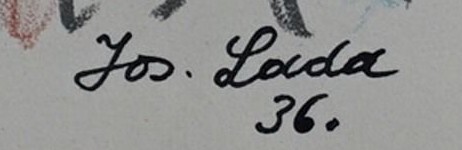
Signature of: josef lada